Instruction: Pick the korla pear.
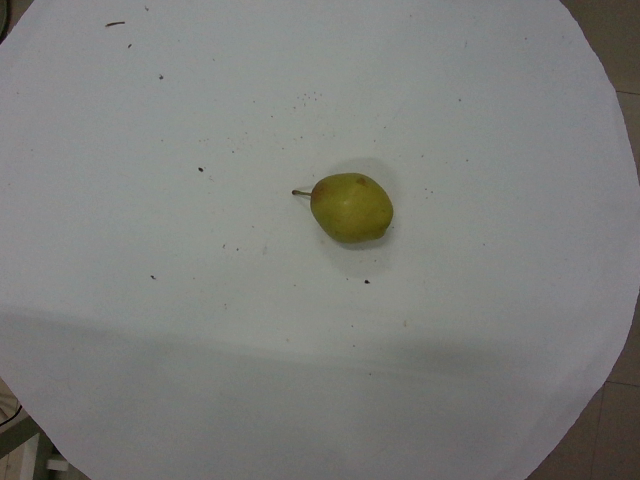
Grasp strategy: vertical